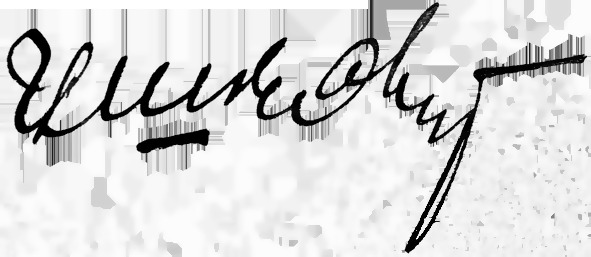
Signature of: q62909529